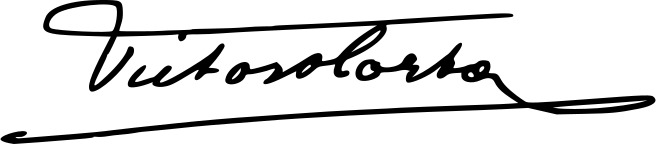
Signature of: victor horta